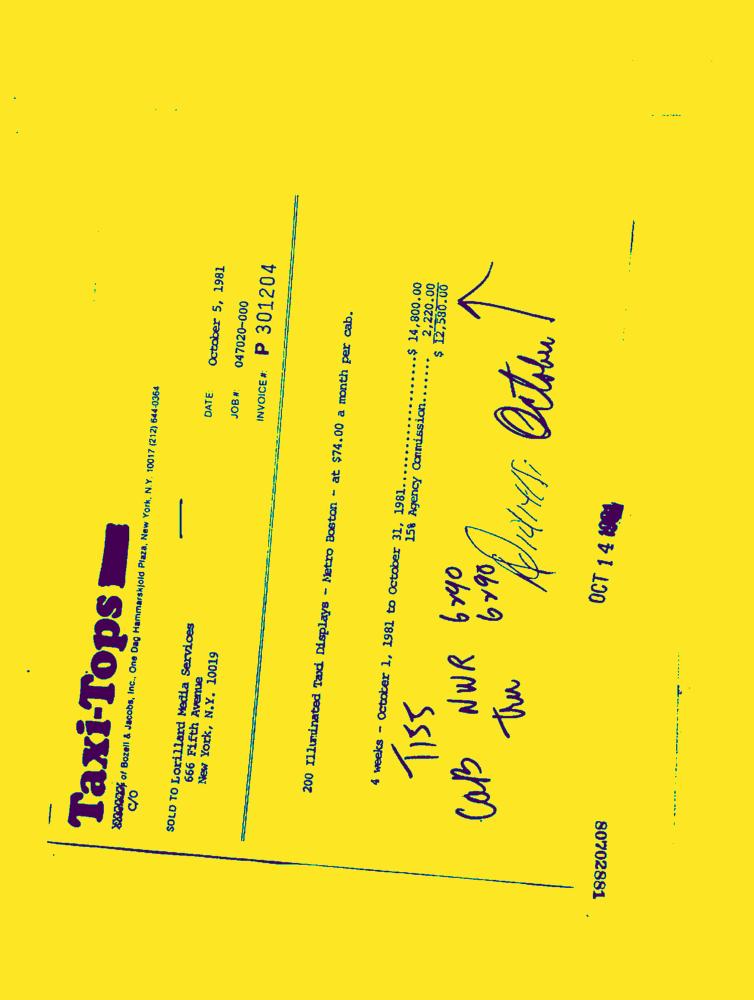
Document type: Invoice-Doc